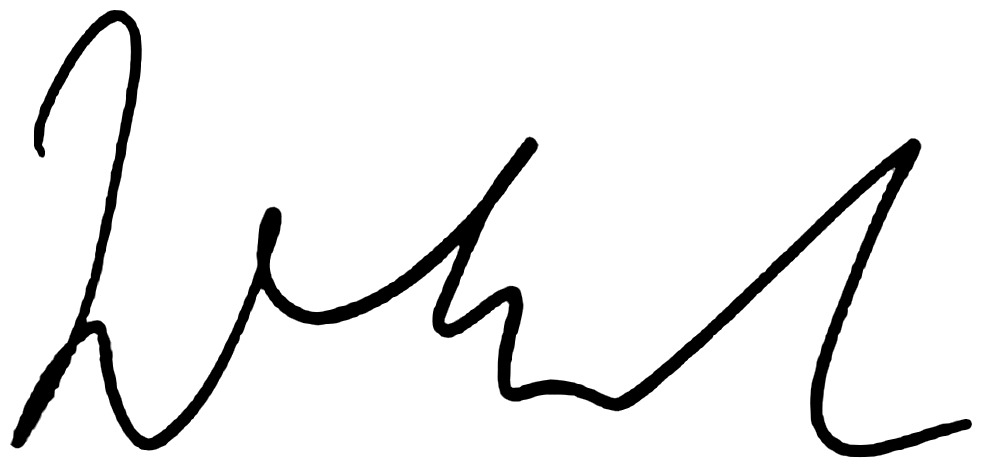
Signature of: wim kok